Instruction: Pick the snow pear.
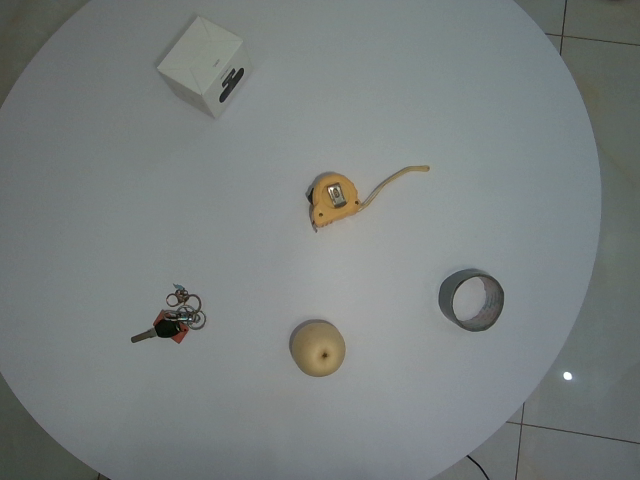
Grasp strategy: vertical